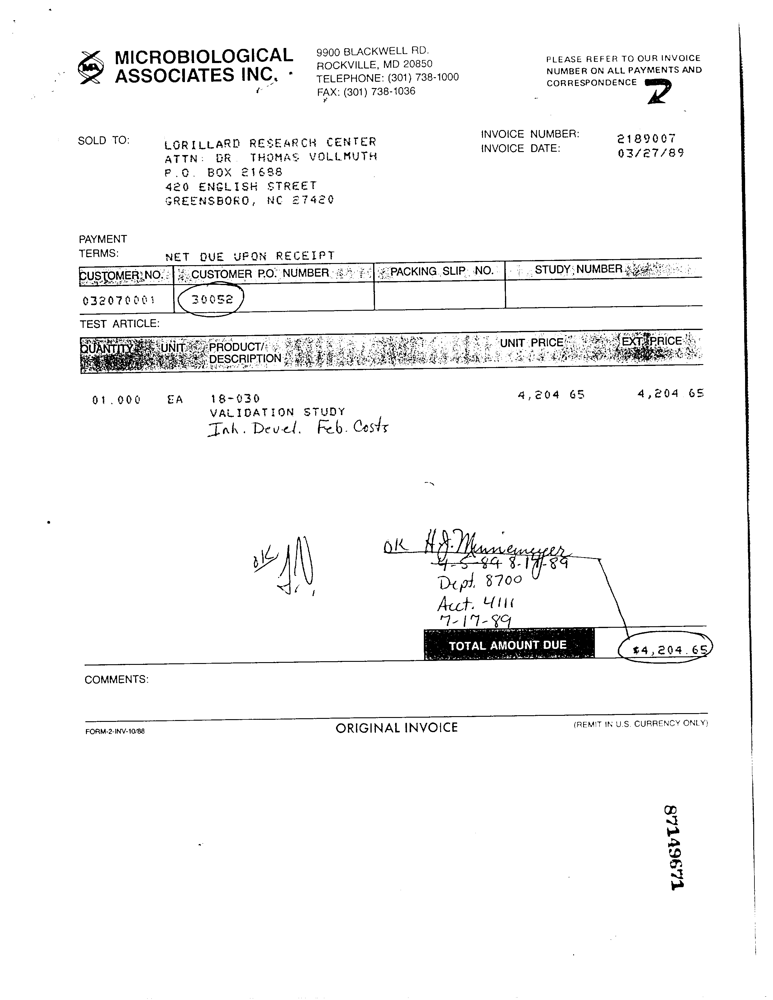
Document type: Invoice